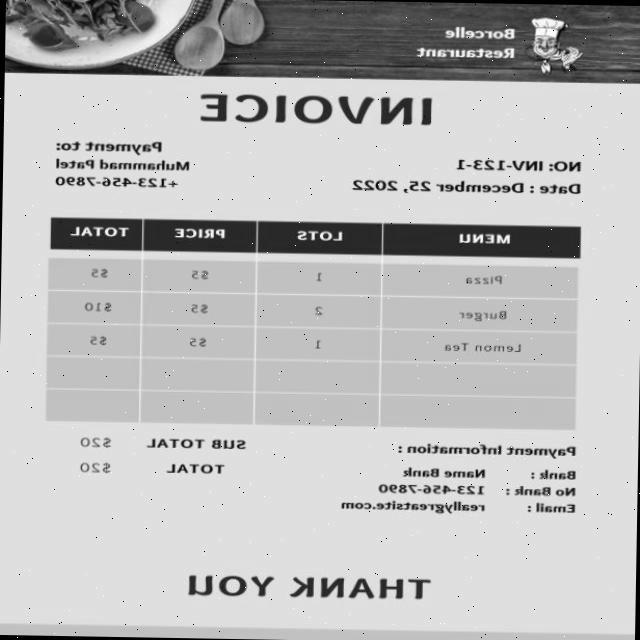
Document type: Invoice